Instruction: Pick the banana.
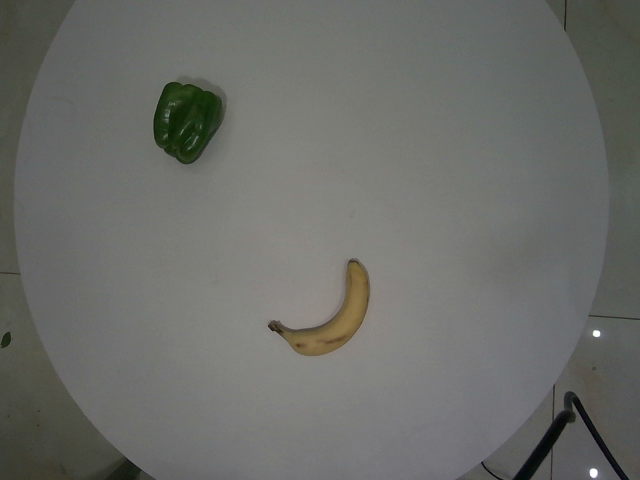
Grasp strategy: vertical